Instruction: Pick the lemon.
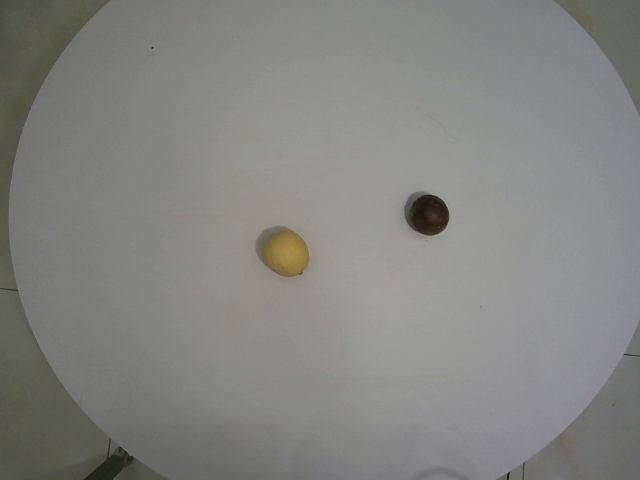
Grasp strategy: vertical